Question: Talk about the condition:
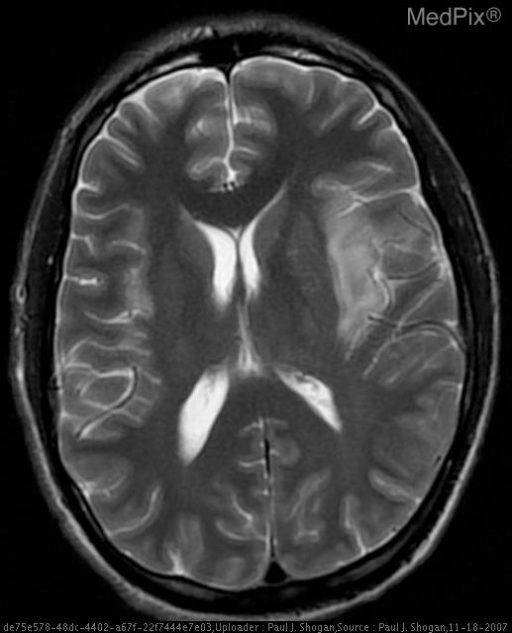
Answer: The disease is discussed as: Lesions/Condition: HSV Encephalitis

Discussion:

Herpes Encephalitis occurs at any age, with the highest incidence in adolescents and young adults, affecting men and women equally.  HSV-1 accounts for 95% of all herpetic encephalitis, and is the most common cause of viral encephalitis in the United States.

The presenting symptoms are multiple and often originate with fever, headache, seizures, confusion, stupor, and coma.  Patients may also demonstrate the gradual onset of olfactory hallucinations, anosmia, personality change, psychotic behavior, delirium, aphasia, and hemiparesis.   These symptoms are directly related to the involvement of the temporal lobes, insular cortex, and orbital surface of the frontal lobes by this disease.

After initial contact through infected secretions in the oronasopharnyx, HSV-1 travels via the lingual portion of the trigeminal nerve, to the gasserian ganglia where the virus remains dormant.  Upon reactivation from the influences of local trauma, immunosuppression, or stress, or the result of primary infection, the virus spreads in a retrograde fashion along the fibers that innervate the leptomeninges of the anterior and middle fossa.

Early diagnosis and rapid therapy is essential, as herpes encephalitis progresses rapidly.  The mortality rate ranges from 50% to 70%, with those surviving left with significant neurological impairment to include amnesia, dementia, seizures, and aphasia.  Both the patient’s age and level of consciousness at the time of initiation of intravenous acyclovir dictate outcomes.  If the patient is unconscious prior to beginning therapy, the outcome is poor.  If the patient is awake, and treatment is begun within 4 days of onset of the illness, survival is greater than 90 percent.

Laboratory:

CSF demonstrates increased pressure and a pleocytosis with lymphocyte predominance.
Red cells, and xanthochromia are identified in a minority of cases, secondary to hemorrhage.  Protein content is increased, and CSF glucose may rarely be lower than 40 mg/dL.

Polymerase Chain Reaction may be employed to identify HSV antigen in the CSF while the virus is replicating in the first few days of the illness.

Pathology:

Gross Pathologic Features:

Hemorrhagic and necrotizing encephalitis of gray and white matter, with severe edema and tissue necrosis localized to the inferior frontal, temporal lobes, and insular cortex.

Microscopically:

Focal necrotizing vasculitis with perivascular inflammatory infiltrates, with eosinophilic Cowdry intranuclear inclusion bodies located in neurons, and glial cells.

Herpes viruses include HSV-1, HSV-2, Epstein-Barr virus, cytomegalovirus, varicella-zoster virus, B virus, HSV-6, and HSV-7.

Radiology:

The imaging findings of HSV encephalitis on CT may be initially normal or subtly abnormal.  Generally, abnormalities are not identified until 3-5 days after the onset of significant symptoms.  Common initial findings are low attenuation in the medial temporal lobes and insula, with mild mass effect.  Hemorrhage may occasionally be identified and is a late finding that is highly suggestive of herpes encephalitis.  On contrast enhanced CT, there is ill-defined patchy enhancement, with gyriform enhancement being a late finding.

MRI is more sensitive than CT in detecting early changes, and demonstrates signal changes in almost all sequences.  T1 weighted images demonstrate areas of low signal intensity with surrounding edema localized to the temporal lobes, insular cortex, subfrontal area, and cingulate gyri.  Loss of the gray-white matter differentiation, and evidence of mass effect is frequently encountered.  Additionally, in cases of hemorrhage, there may be foci of increased signal in the inferior parts of the frontal and temporal lobes.  T2 weighted images demonstrate asymmetric bilateral high signal intensity in gray, and subcortical white matter of the temporal lobes, extending into the insular cortex, secondary to edema.  The basal ganglia are usually spared.  Findings are initially unilateral, followed by less severe contralateral temporal lobe signal abnormalities.

Proton density sequences demonstrate increased signal intensity in affected areas.  T2 weighted Fluid Attenuated Inversion Recovery (FLAIR) sequences demonstrate hyperintense signal with edematous cortex and subcortical white matter.  T2 gradient recalled echo sequences show hypointensity if there is hemorrhage within the edematous brain parenchyma.

Diffusion weighted images demonstrate marked hyperintense restricted diffusion, and reduced ADC values.  It is important to distinguish these findings from ischemic stroke, hemorrhage, abscess, lymphoma, Creutzfeldt-Jakob disease, glioma, and metastatic disease, for the determination of appropriate treatment.  HSV encephalitis can be differentiated from other high signal intensity DW MR images, and low ADC values based on the clinical presentation of the patient, distribution of the imaging findings, and results of the polymerase chain reaction test.

T1 weighted gadolinium enhanced images demonstrate asymmetric mild patchy enhancement indicating abnormalities of the blood-brain barrier.  Gyriform enhancement may be seen one week after initial symptoms.  Meningeal enhancement is an early finding, with parenchymal enhancement being a late finding, or evidence of hemorrhage.

MR spectroscopy may be utilized demonstrating elevated peaks of lactate, choline, and myoinositol, and reduced N-acetylaspartate signal.

Follow-up imaging demonstrates progressive abnormalities with worsening involvement of the contralateral temporal lobe, insula, and cingulate gyri.  Encephalomalacia, atrophy, and dystrophic calcification are commonly seen as sequelae of HSV encephalitis.